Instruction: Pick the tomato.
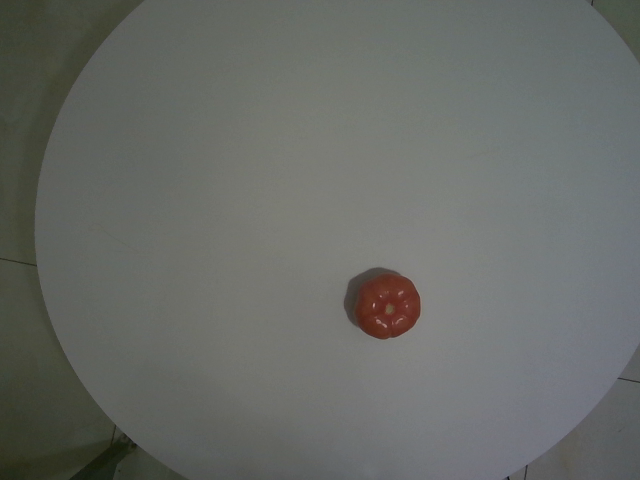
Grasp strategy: vertical